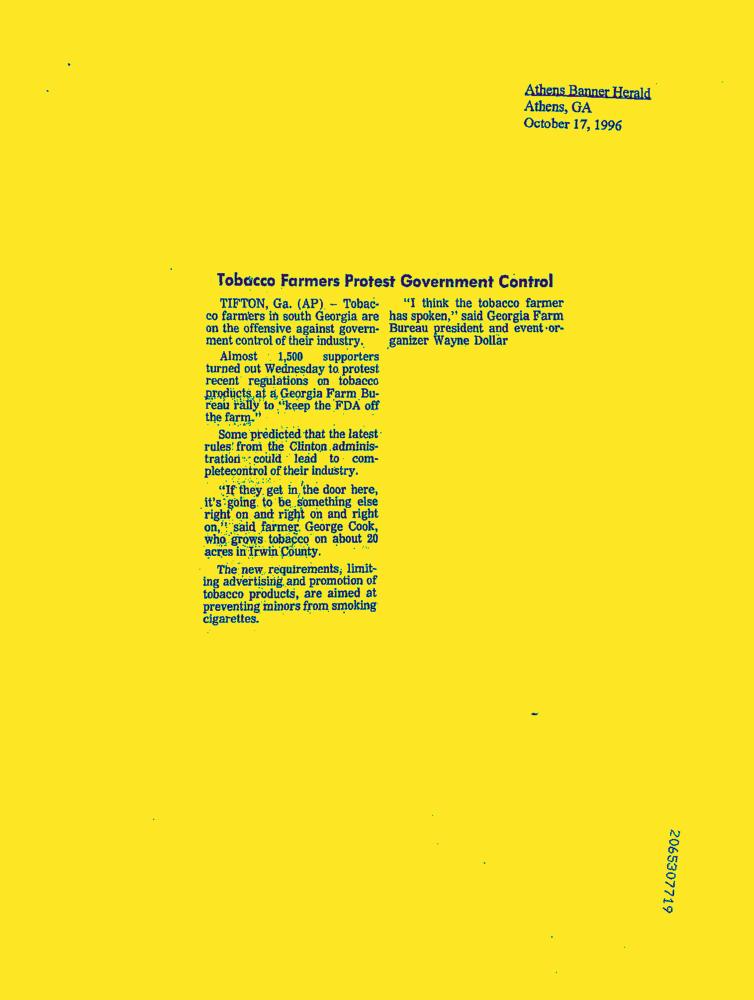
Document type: News-Article